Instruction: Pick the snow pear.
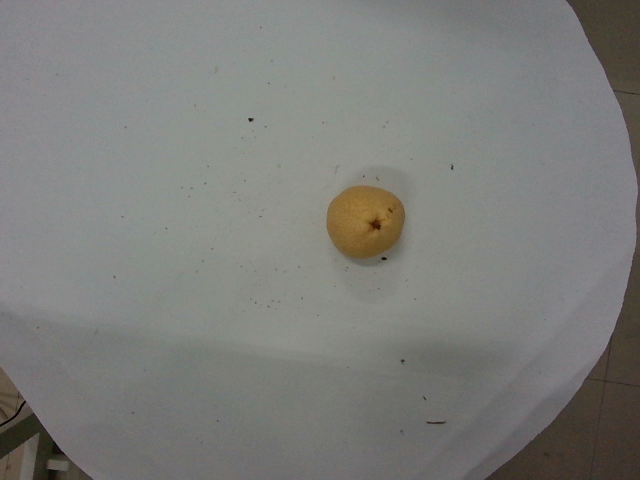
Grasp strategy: vertical